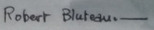
Signature of: robert bluteau